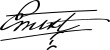
Signature of: ernest augustus king of hanover